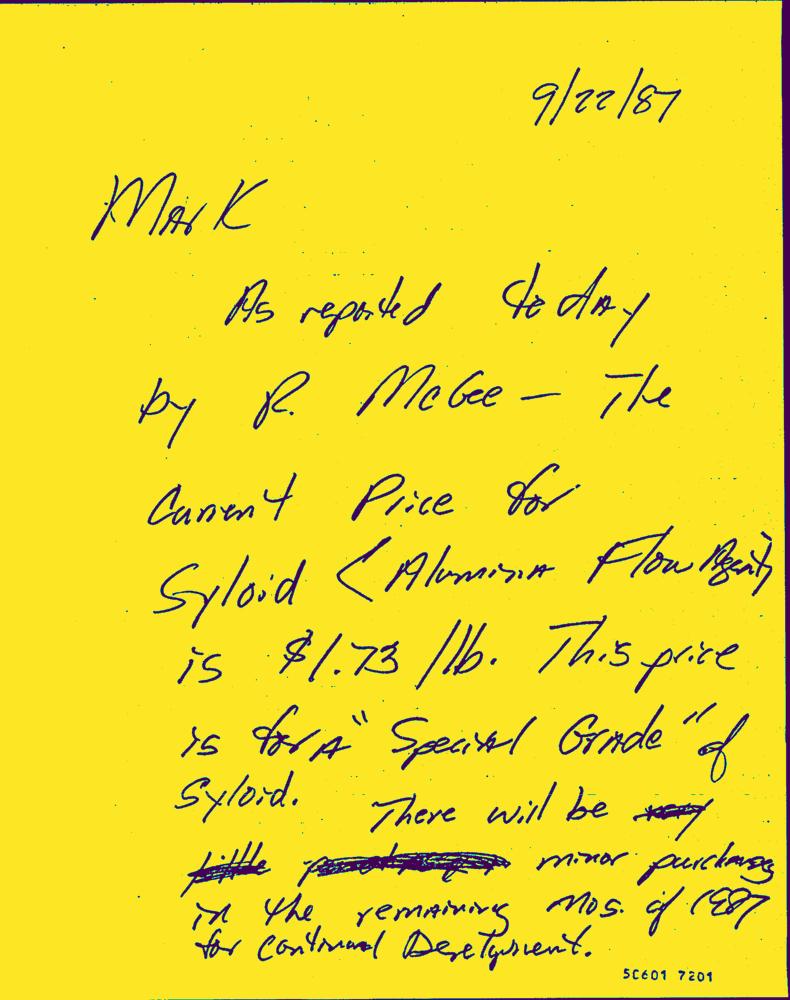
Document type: Hand-Written